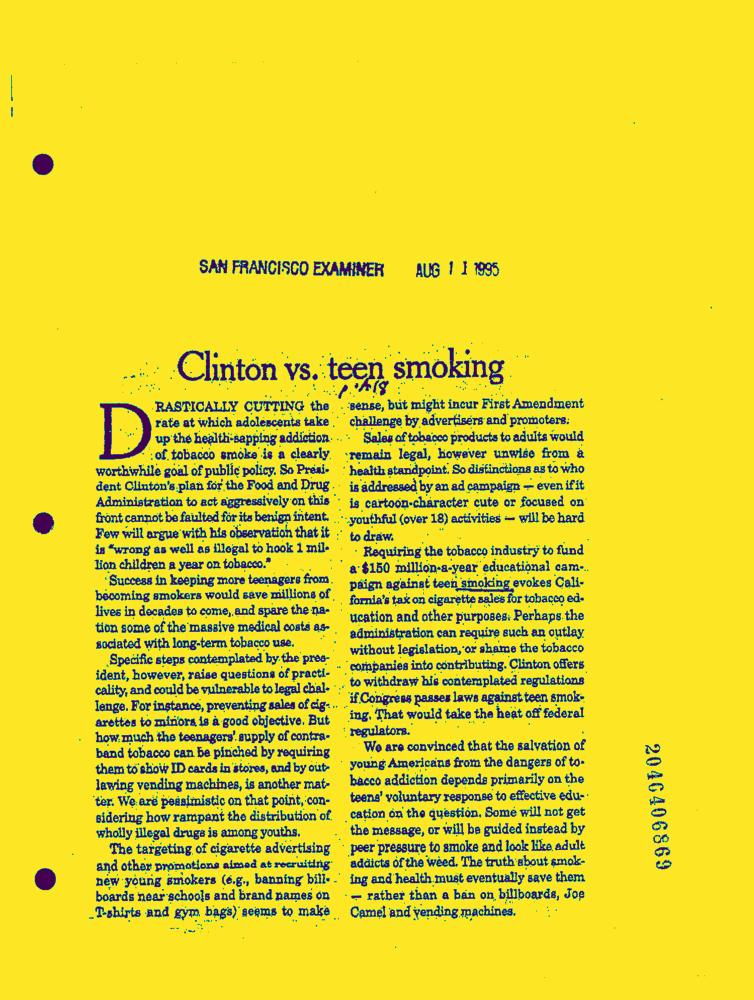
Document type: News-Article